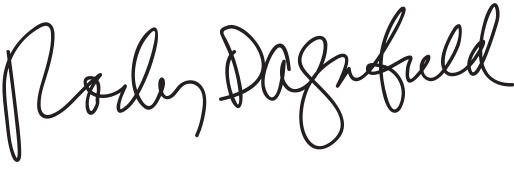
Signature of: rodney dangerfield